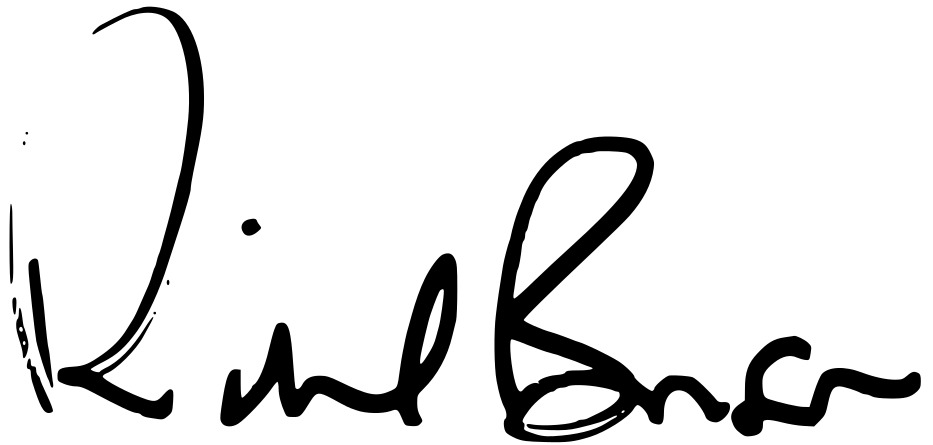
Signature of: richard branson